Question: What was observed in the imaging?
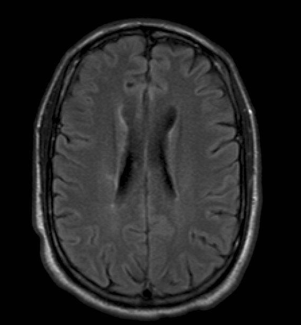
Answer: The imaging shows •  Lateral geniculate body - abnormal signal and enhancement
•  Additional periventricular lesions There are several small periventricular hyperintensities. This may represent a variety of lesions: hypertensive small vessel ischemia; multiple sclerosis (MS); Lyme disease; etc..